Question: What is the total amount of taxes owed as per the document?
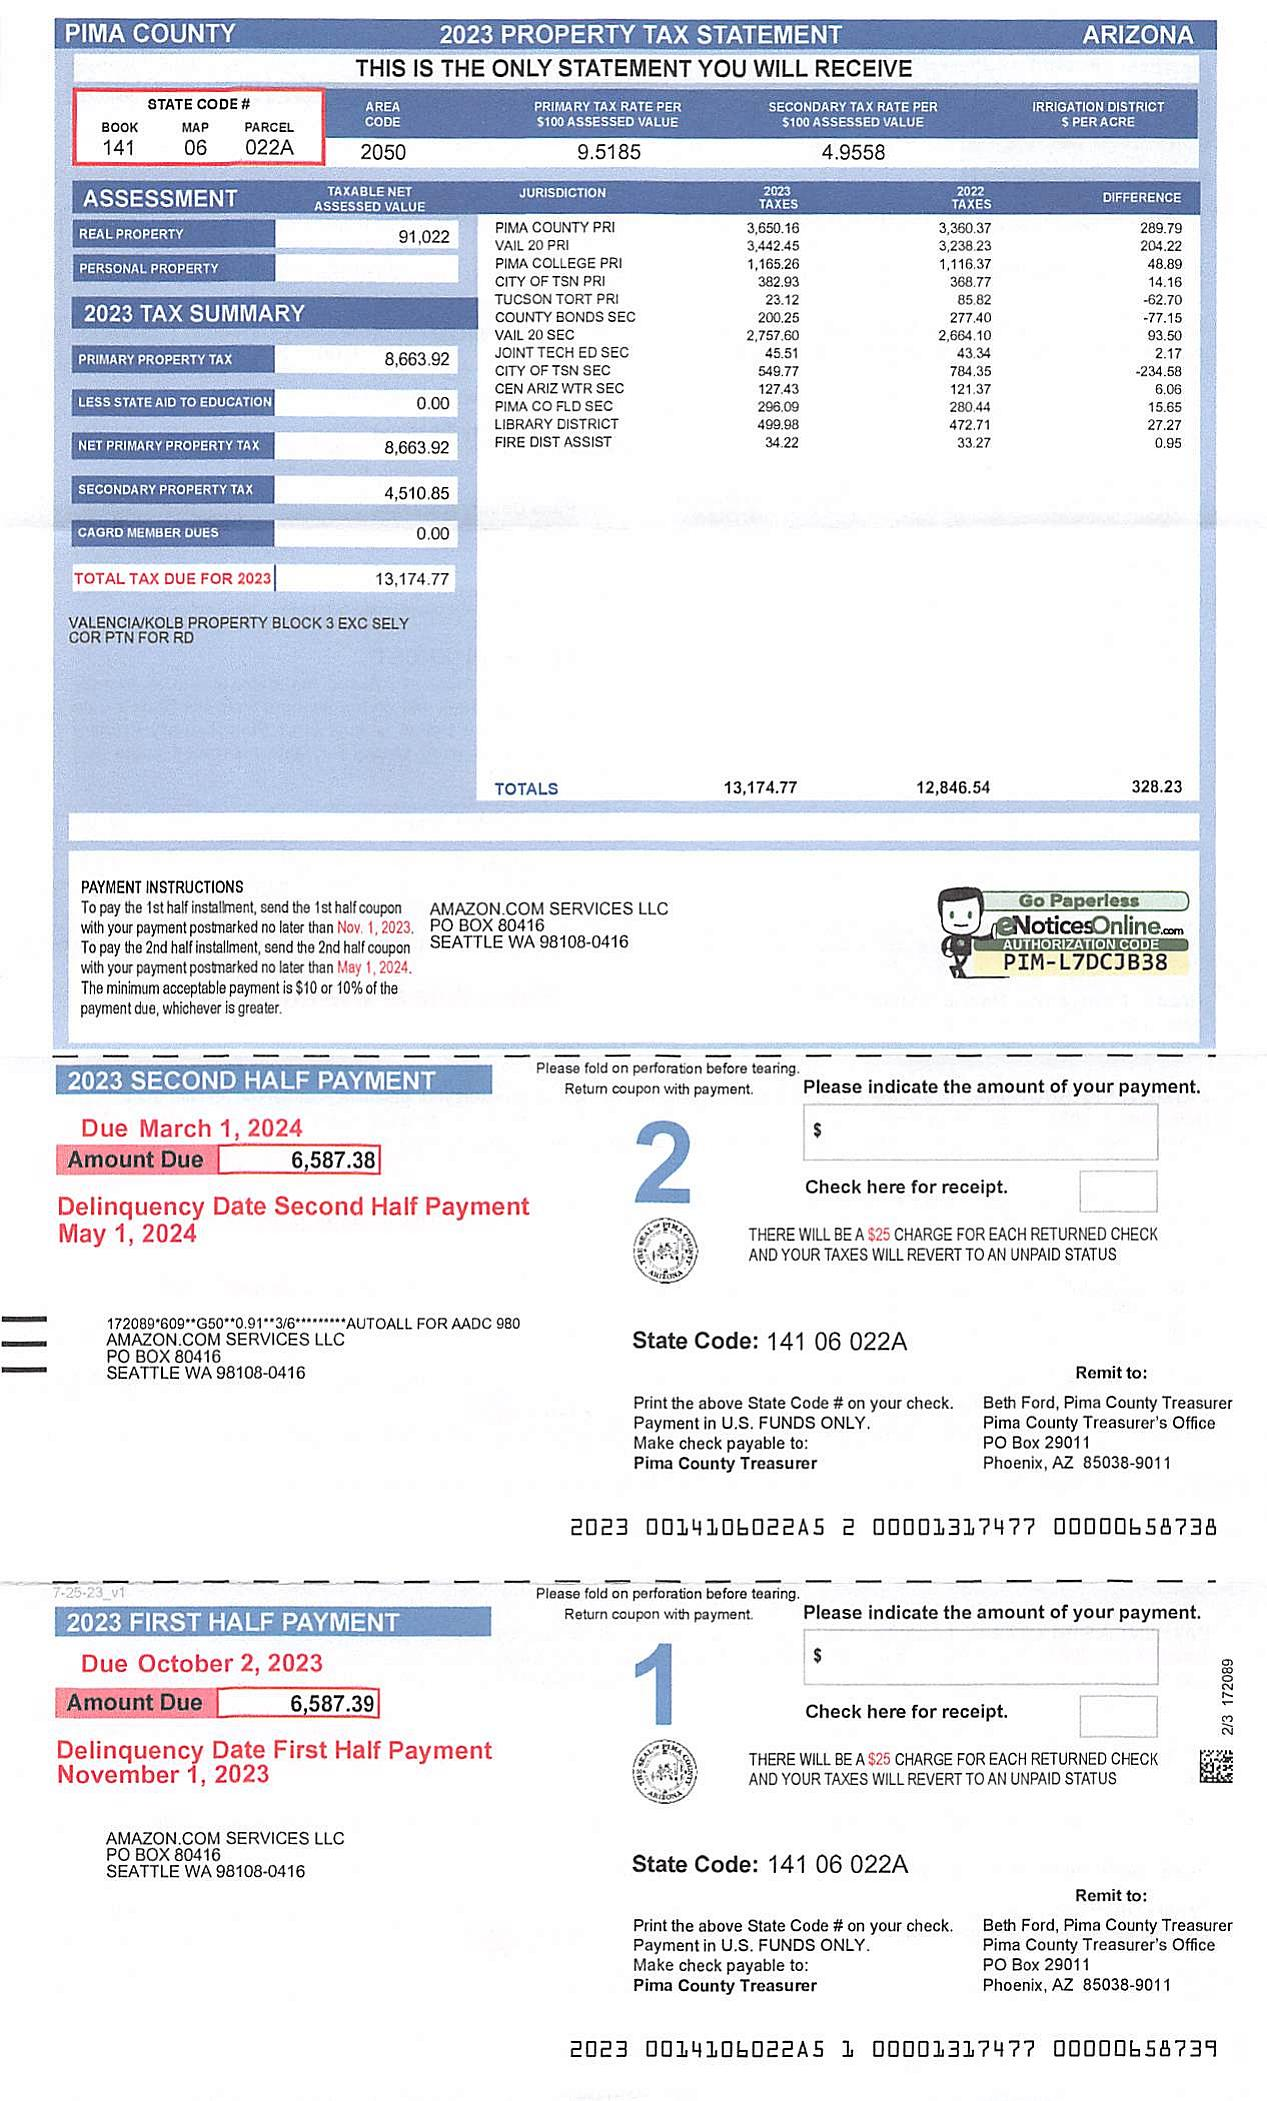
Answer: "13,174.77"